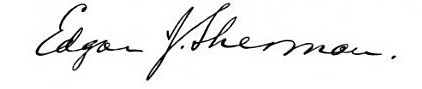
Signature of: edgar j sherman